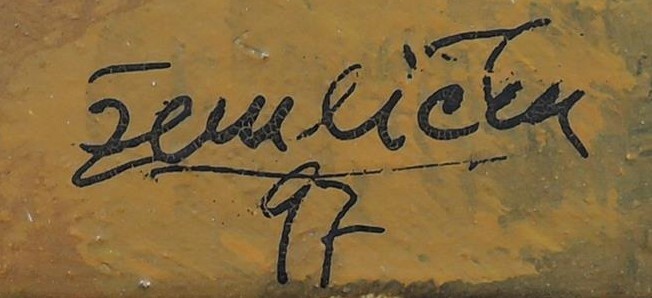
Signature of: bohumil žemlička